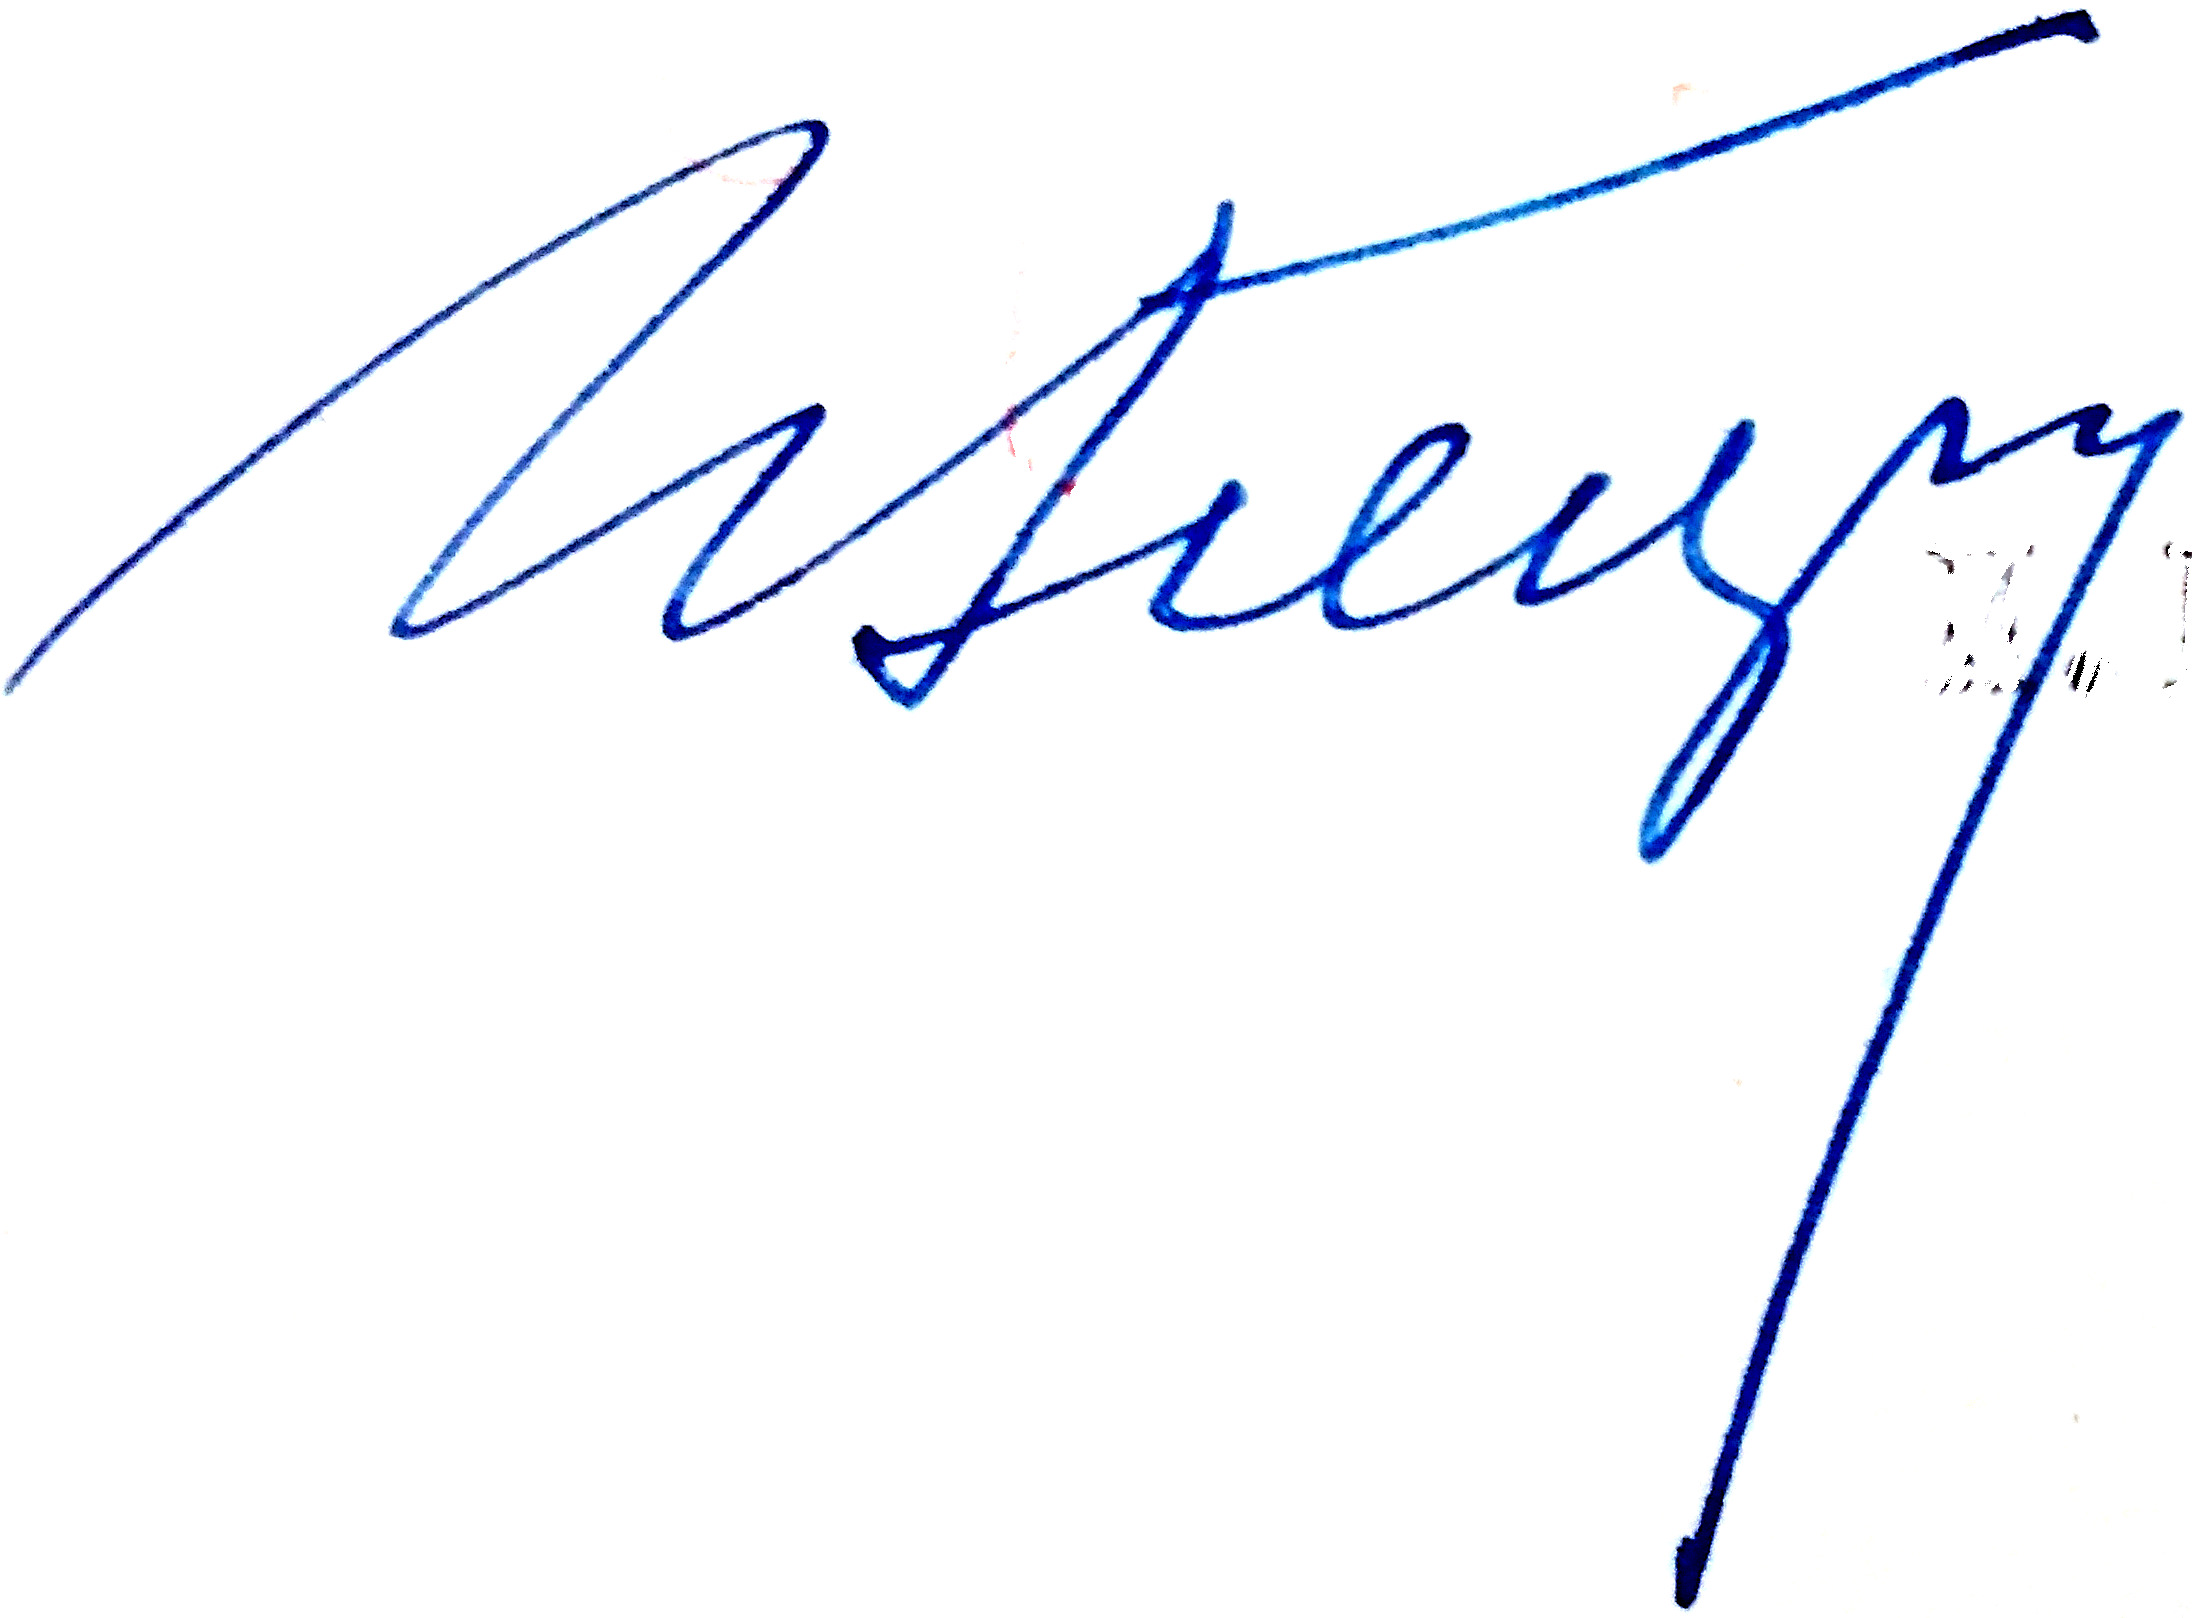
Signature of: ilarion gotsiridze